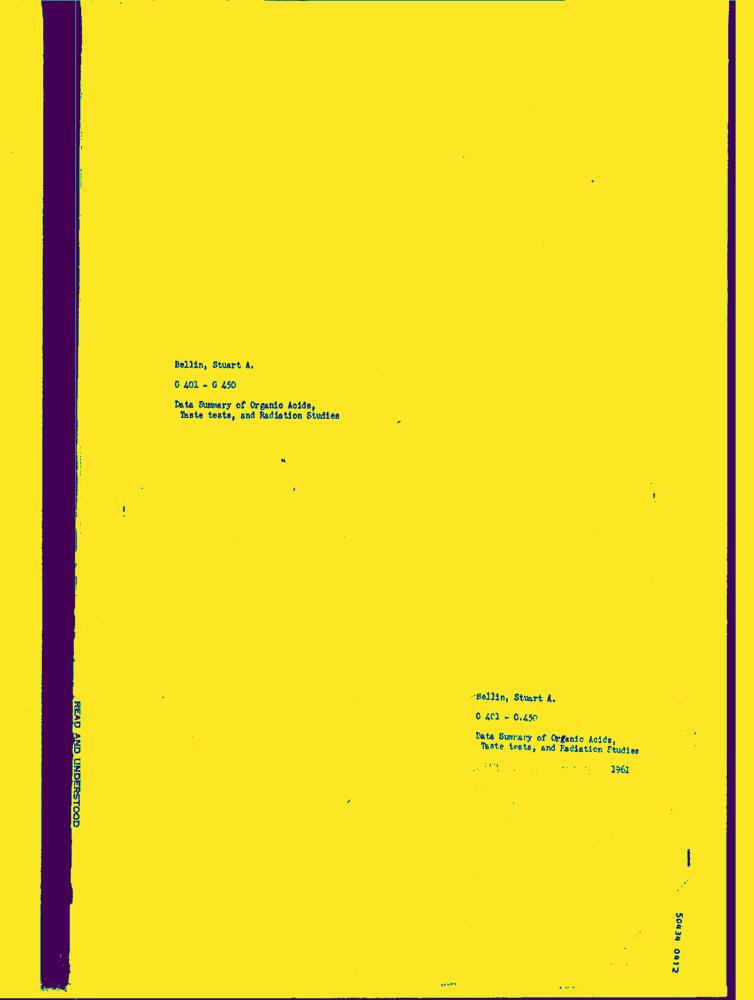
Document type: Hand-Written